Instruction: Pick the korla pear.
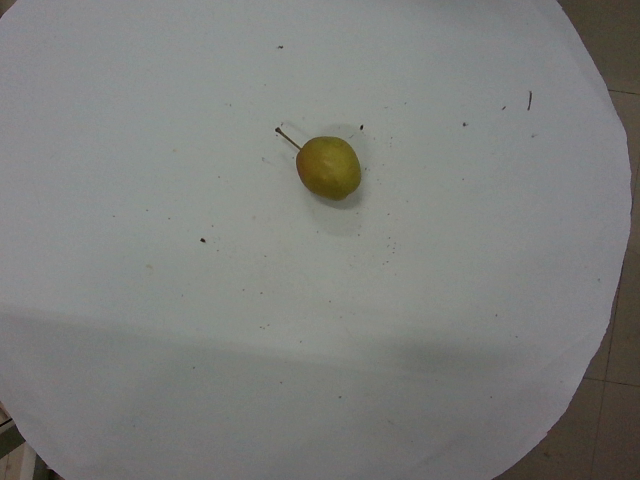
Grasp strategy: vertical